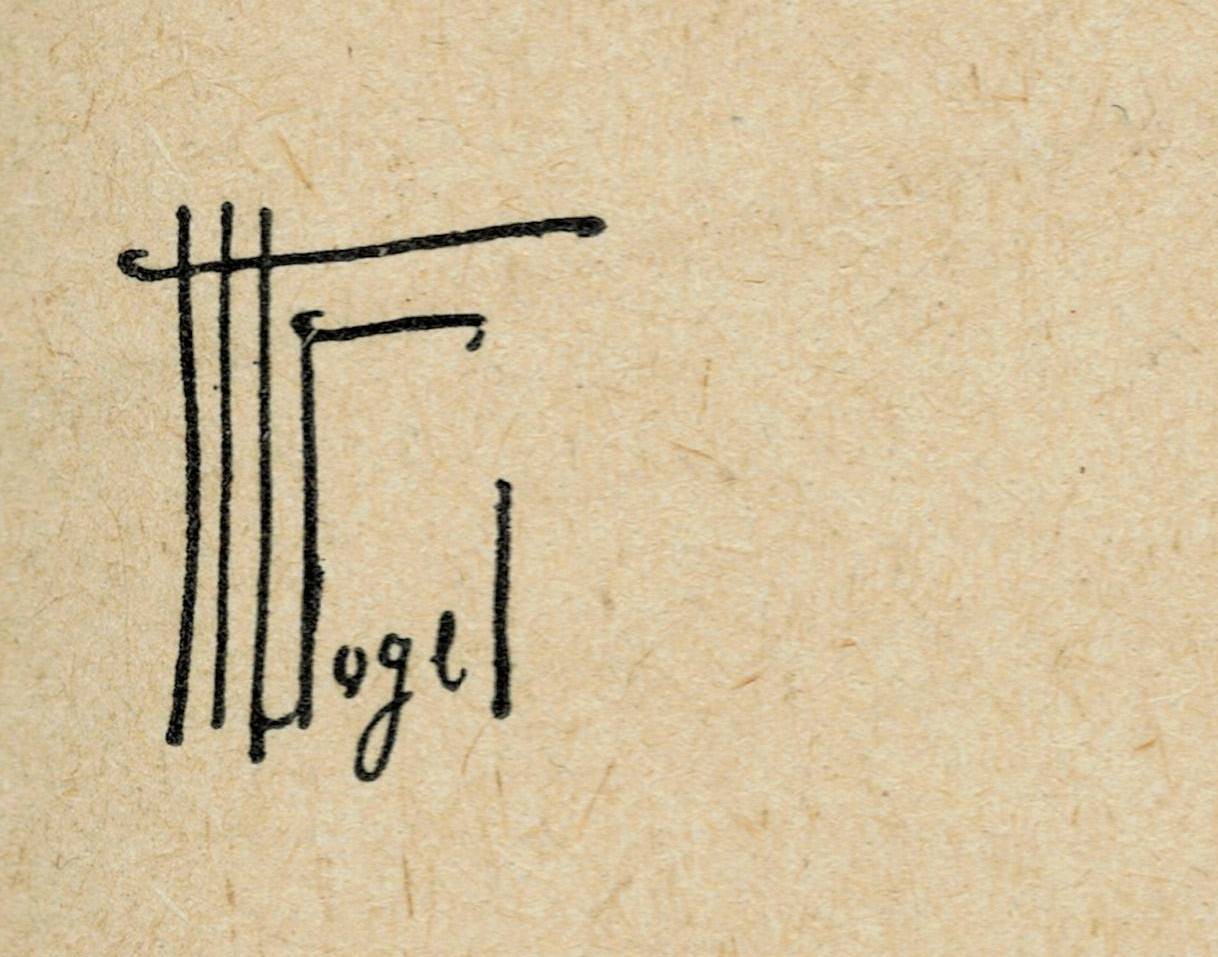
Signature of: hermann vogel